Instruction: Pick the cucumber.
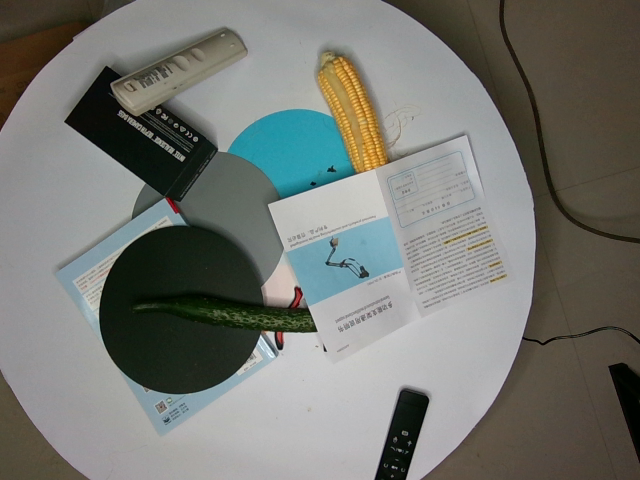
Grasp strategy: vertical